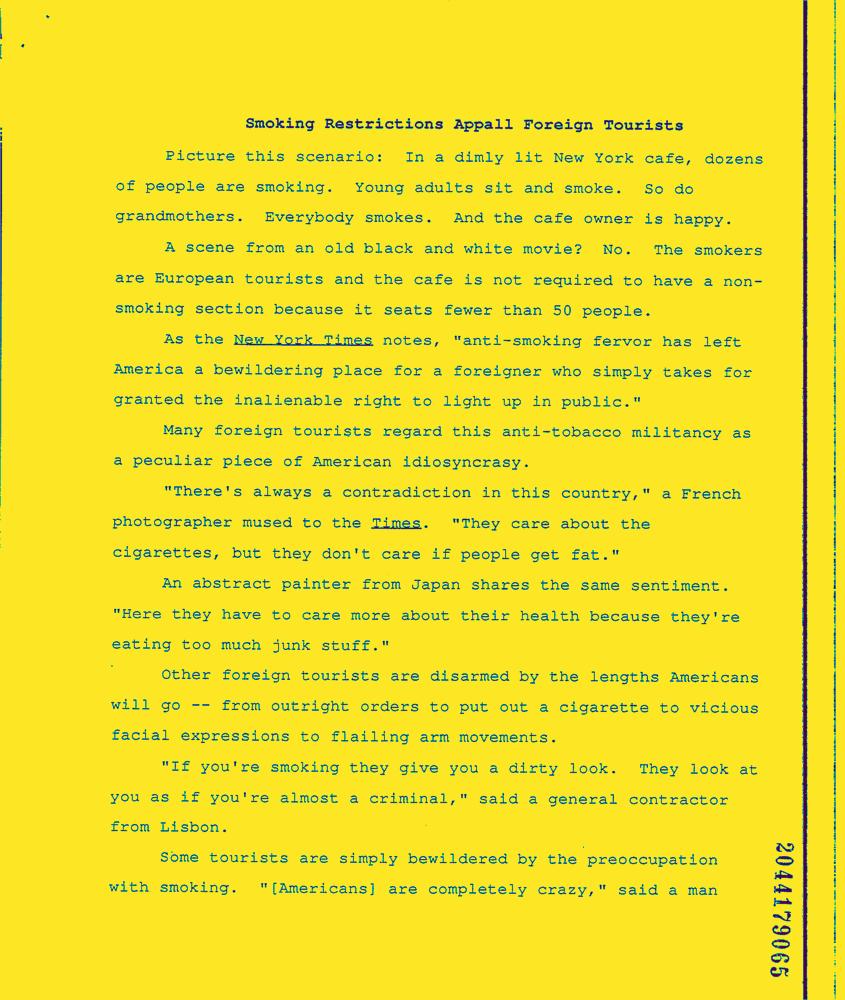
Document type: News-Article